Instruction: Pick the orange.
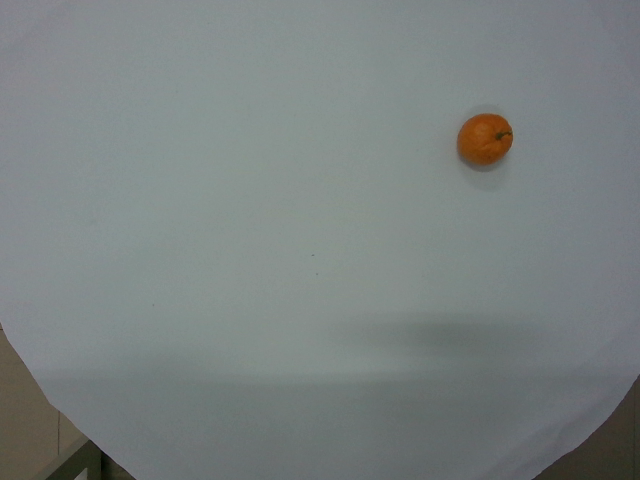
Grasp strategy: vertical